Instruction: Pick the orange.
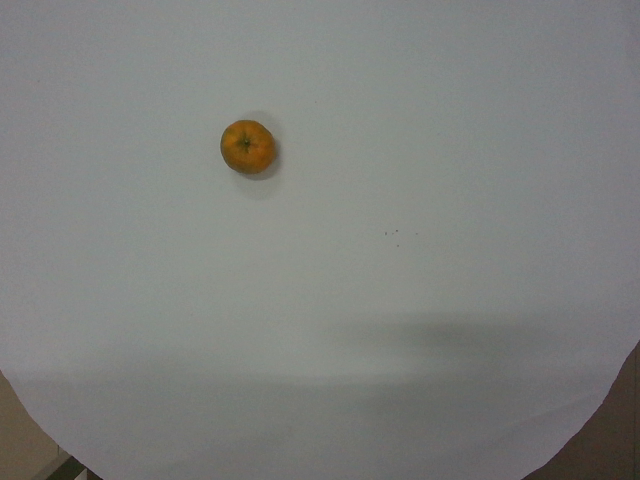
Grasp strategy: vertical